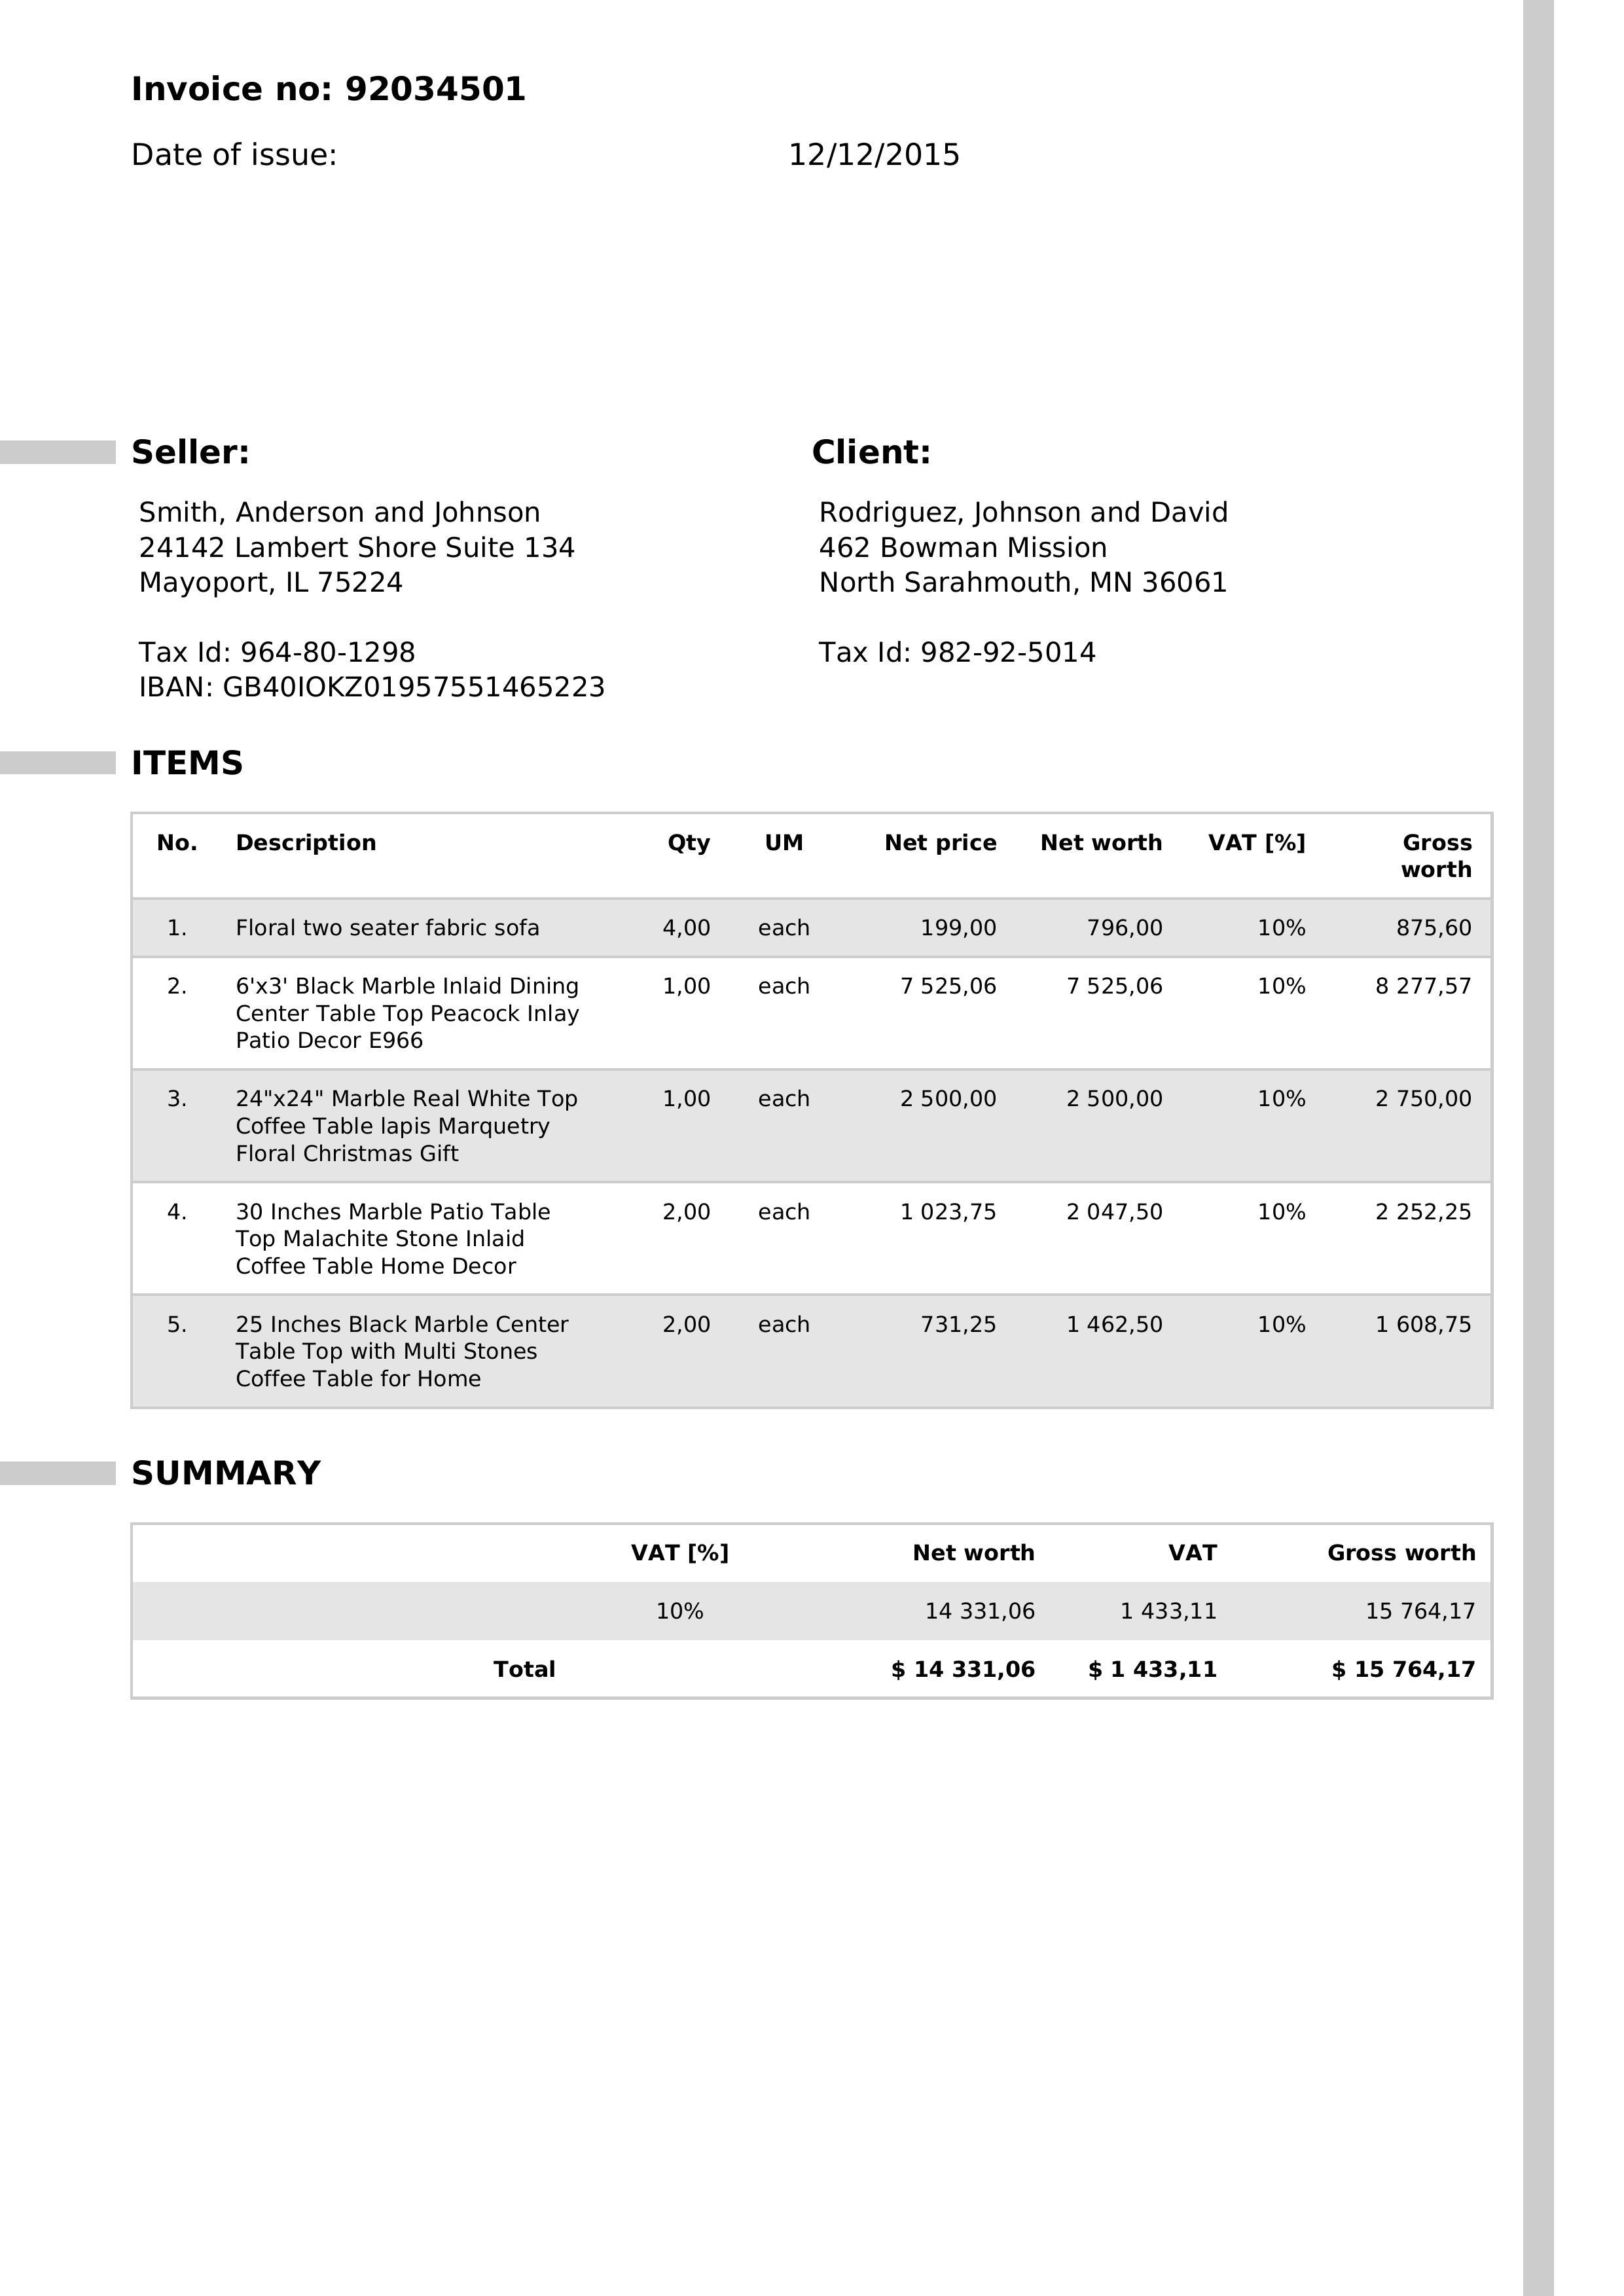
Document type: Invoice